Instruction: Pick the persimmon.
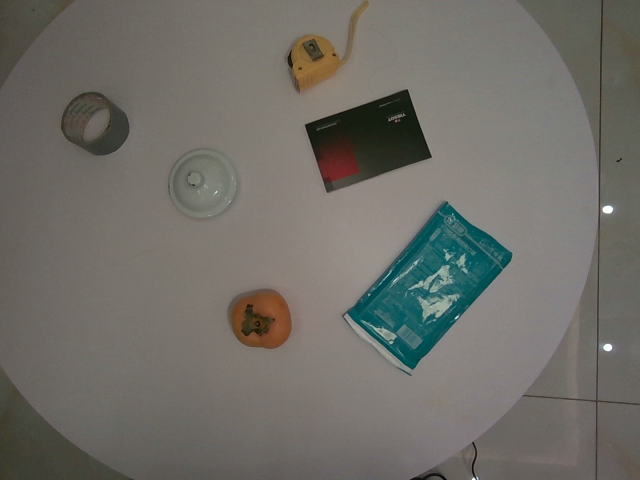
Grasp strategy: vertical